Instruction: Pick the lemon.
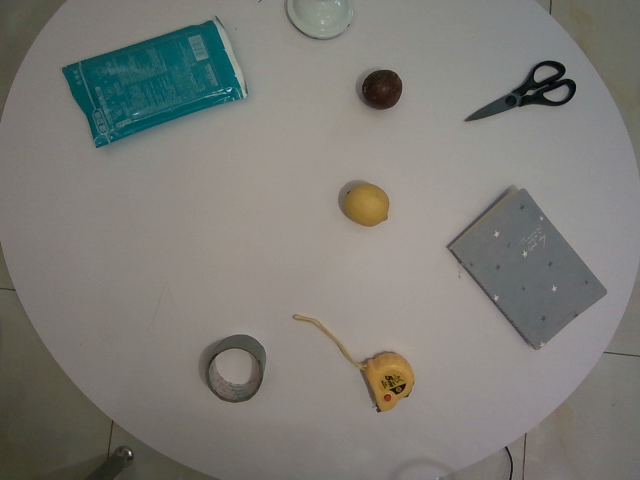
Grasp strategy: vertical